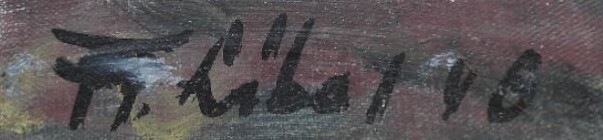
Signature of: františek líbal